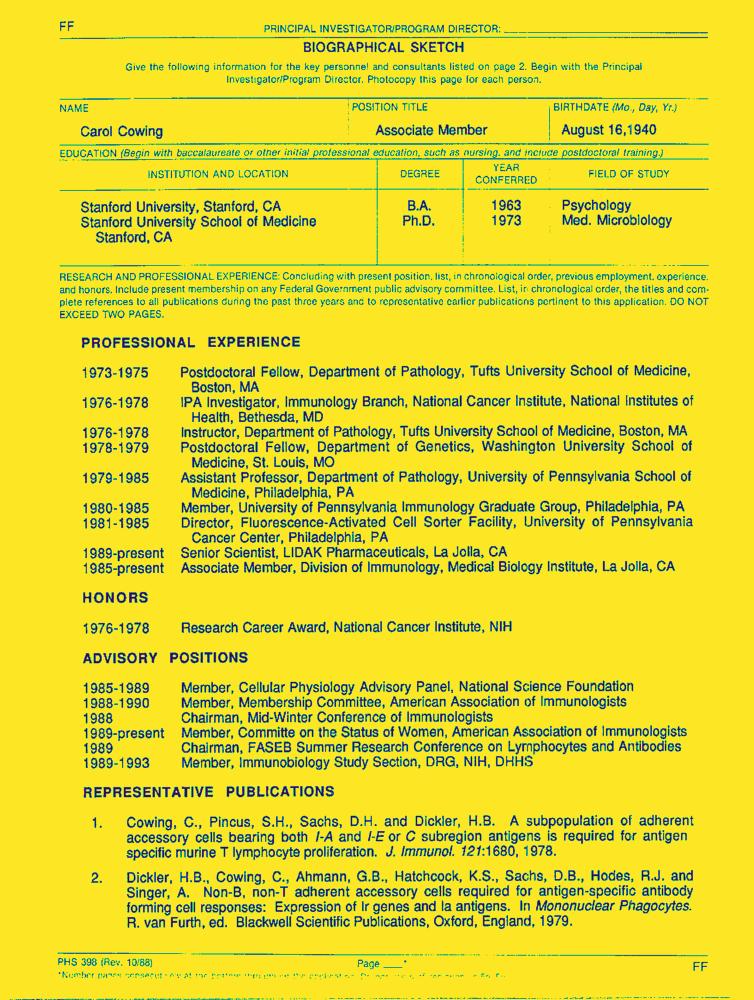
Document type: Resume-Doc